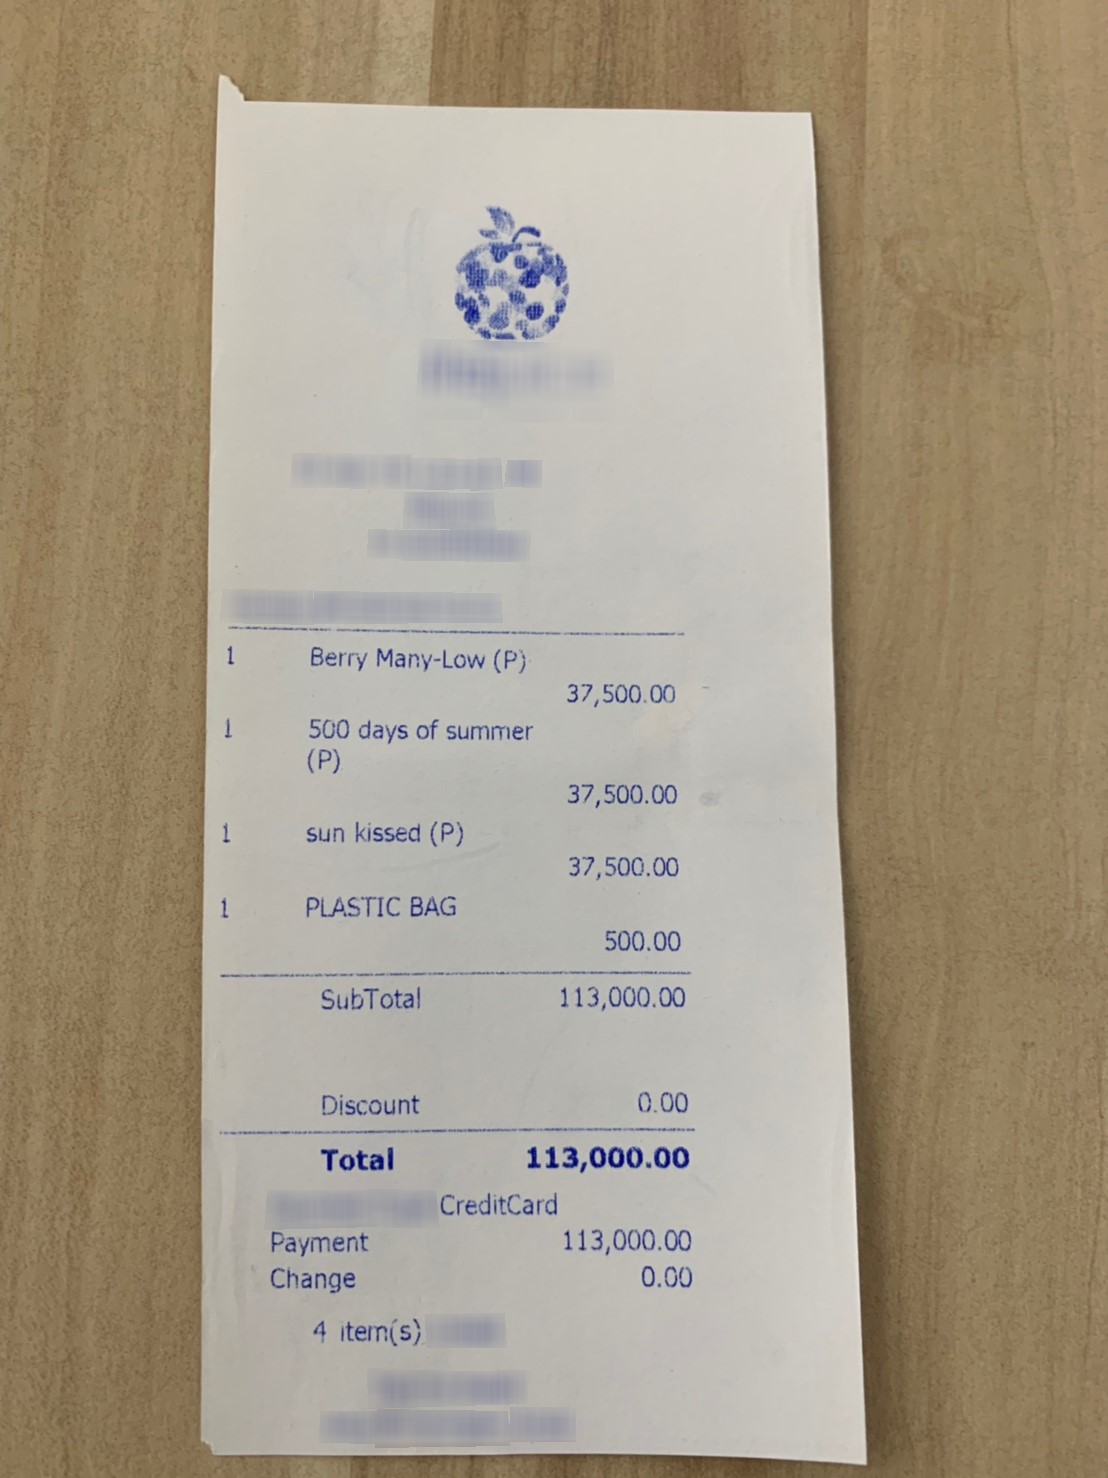
Number of items: 4
Subtotal: 113,000.00
Total: 113,000.00
OCR text regions:
text: CreditCard
text: Total
text: 113,000.00
text: Payment
text: 113,000.00
text: Change
text: 0.00
text: 4
text: item(s)
text: SubTotal
text: 113,000.00
text: Discount
text: 0.00
text: 1
text: Berry
text: Many-Low
text: (P)
text: 37,500.00
text: 1
text: 500
text: days
text: of
text: summer
text: (P)
text: 37,500.00
text: 1
text: sun
text: kissed
text: (P)
text: 37,500.00
text: 1
text: PLASTIC
text: BAG
text: 500.00